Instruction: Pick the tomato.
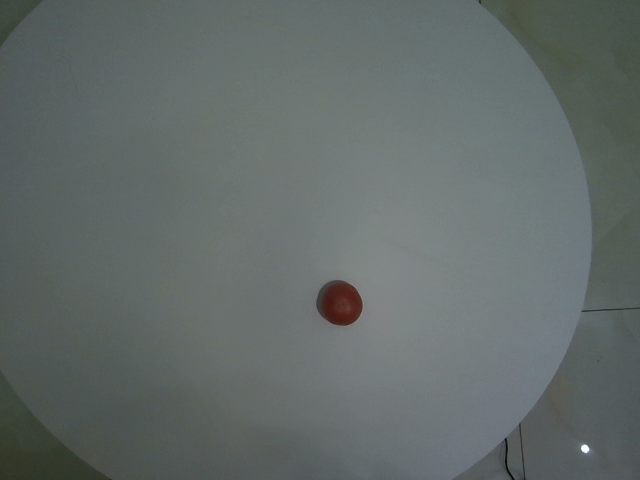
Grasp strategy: vertical